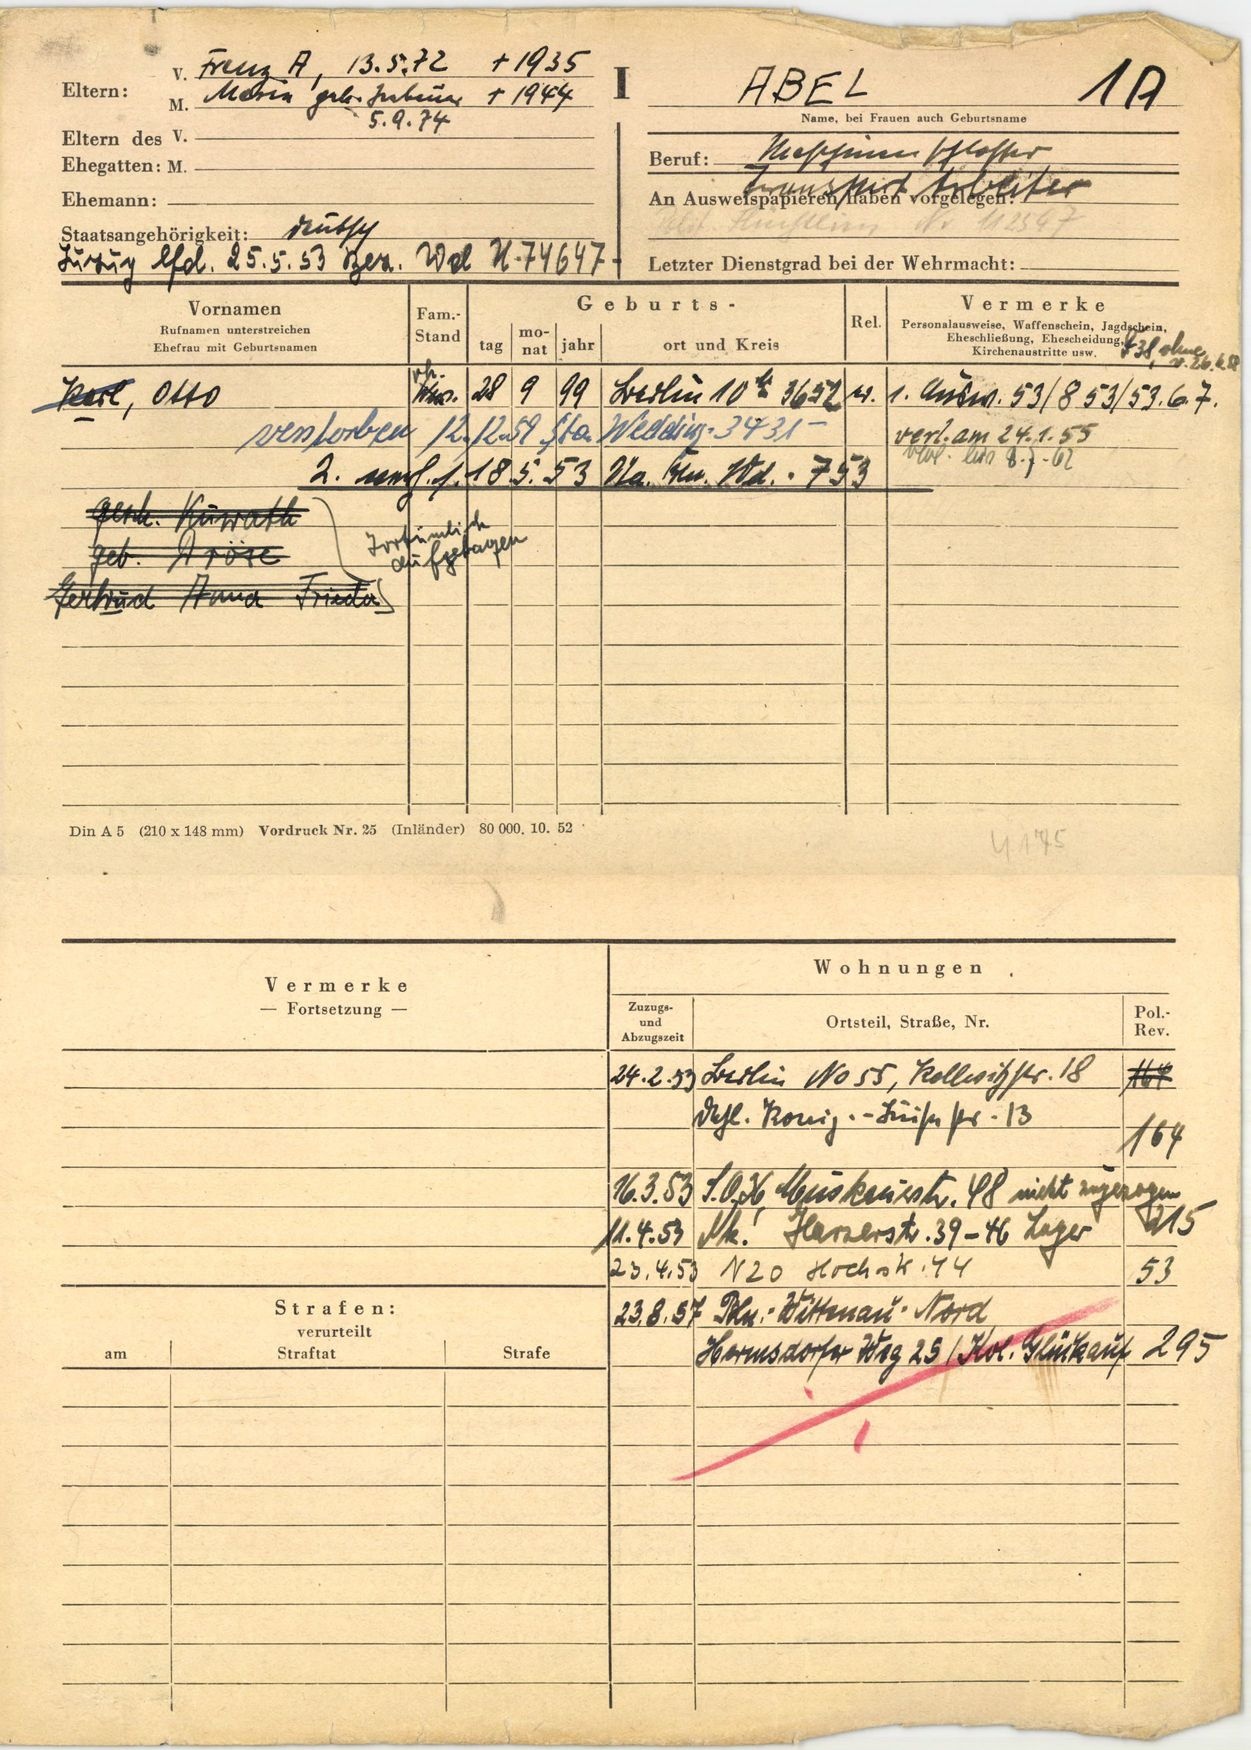
ABEL